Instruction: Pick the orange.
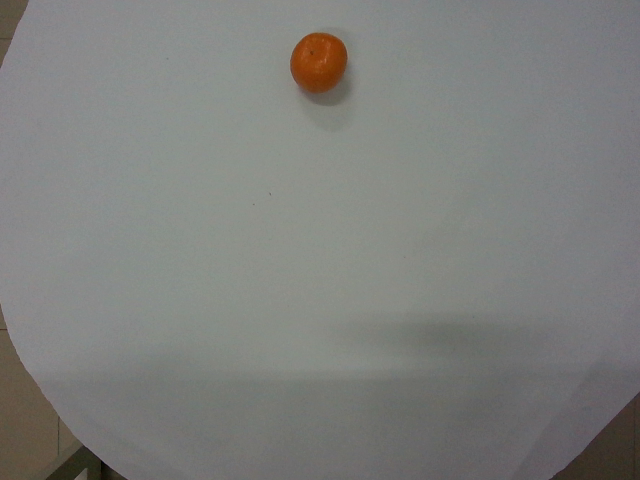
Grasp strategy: vertical